Question: Can you provide the account number mentioned in the document?
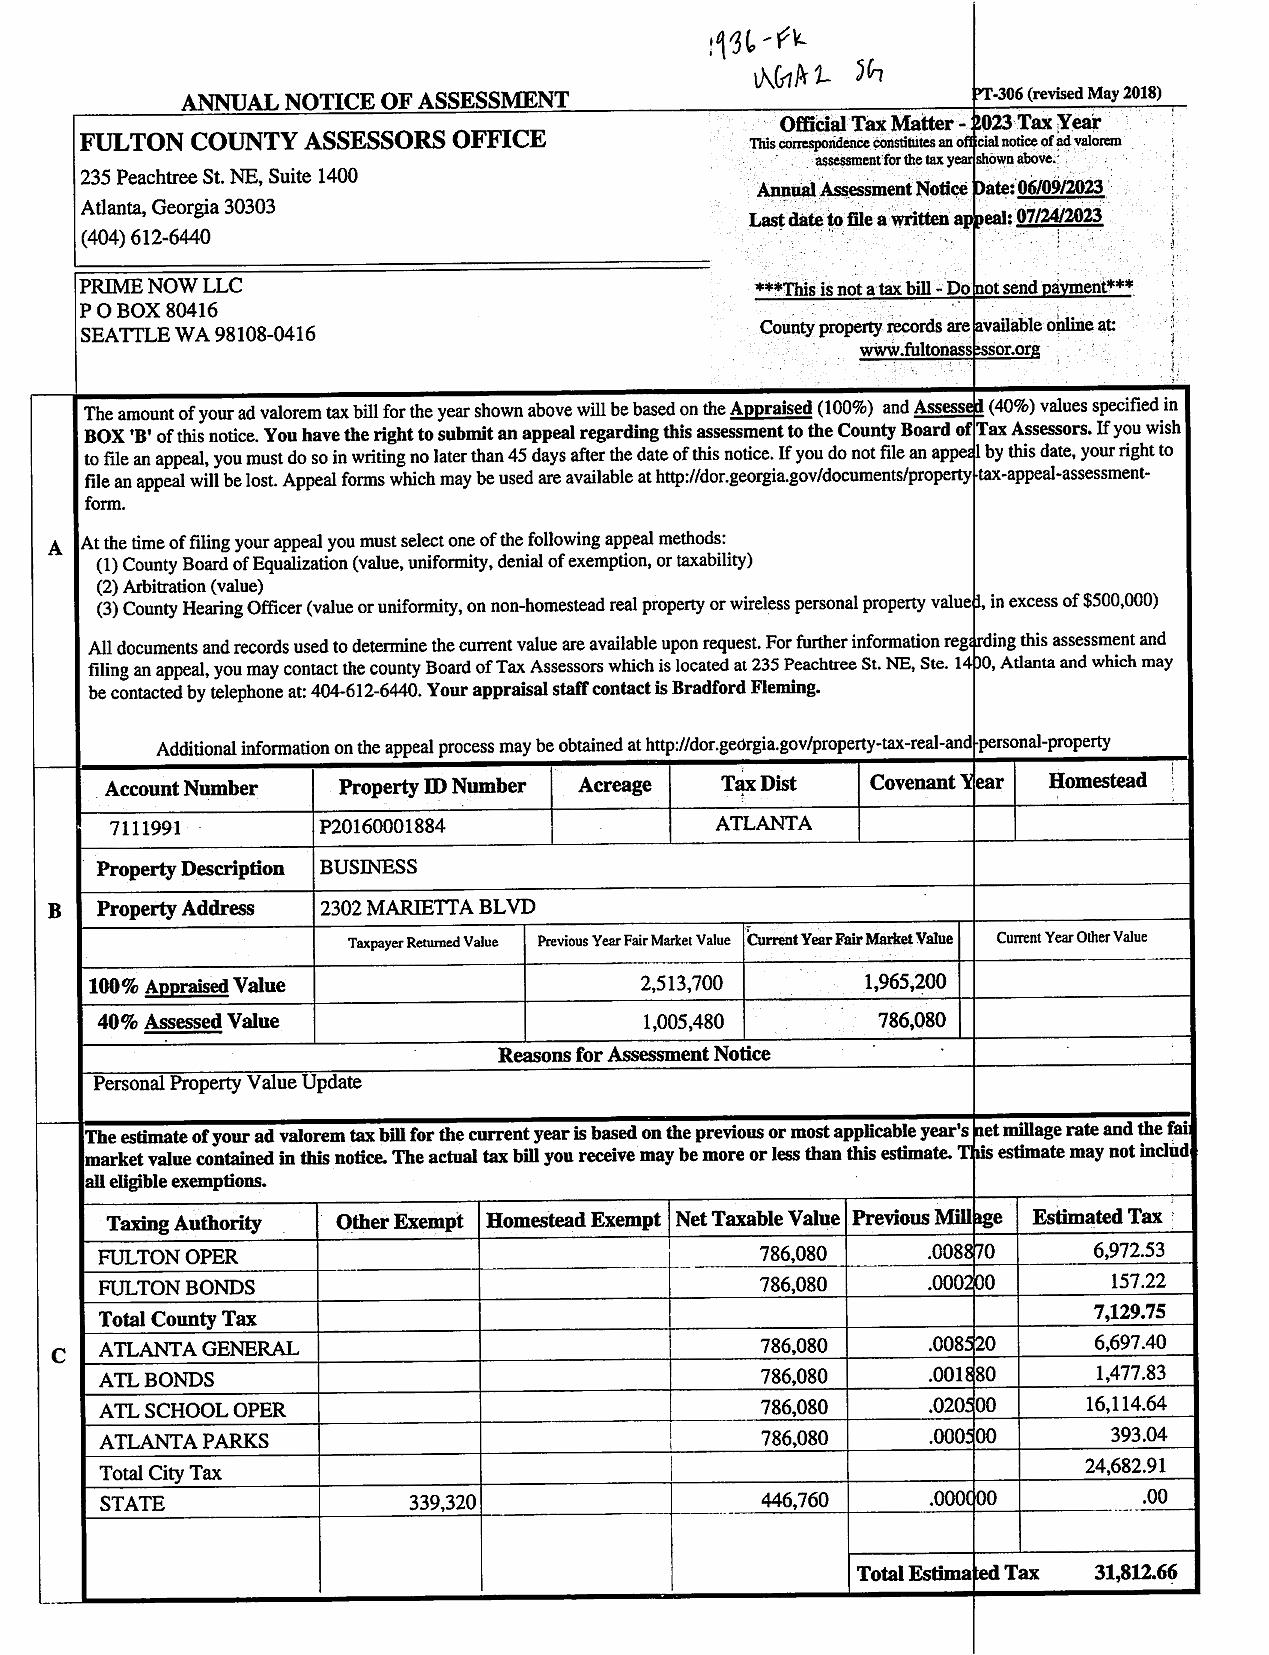
Answer: "7111991"